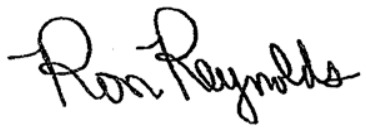
Signature of: ron reynolds